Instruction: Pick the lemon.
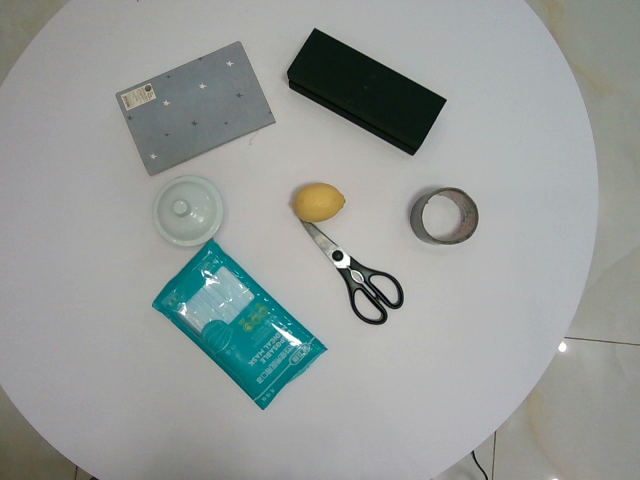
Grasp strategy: vertical